Question: Which state is mentioned in the document?
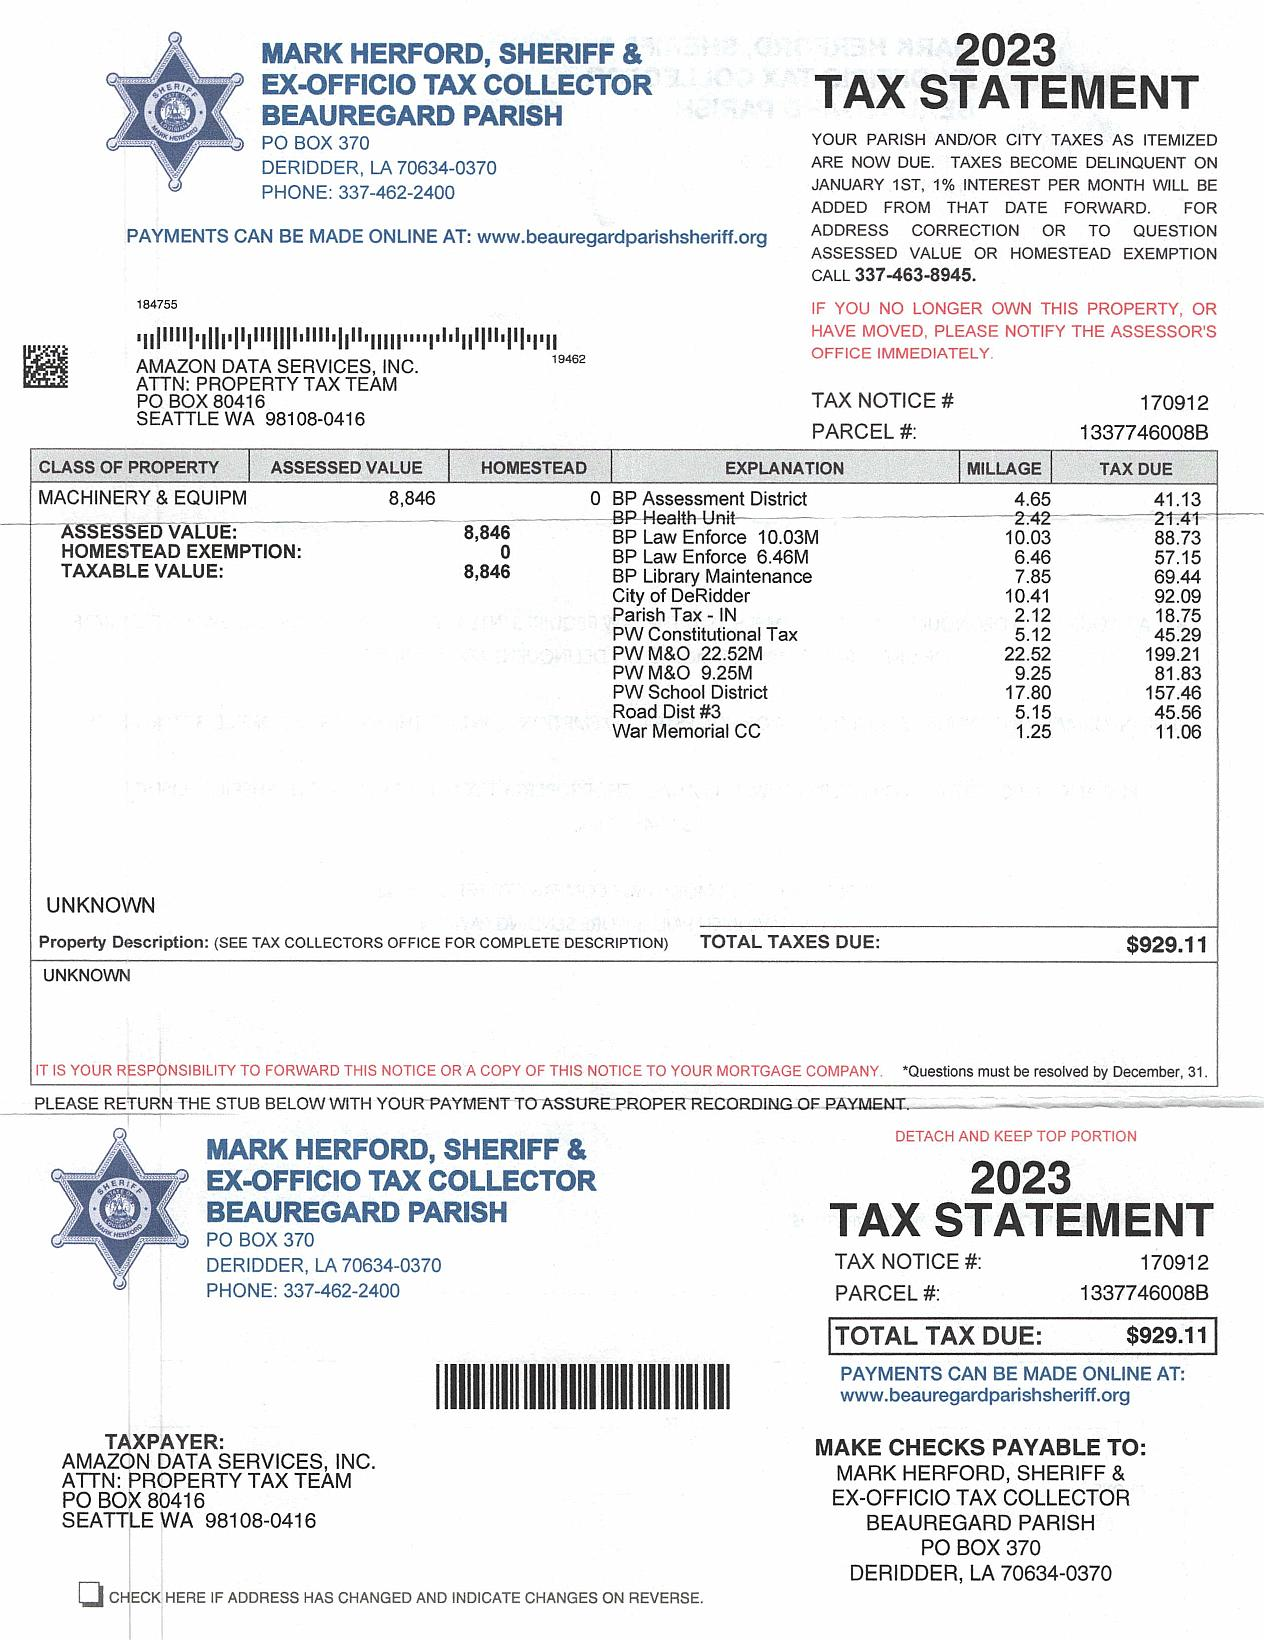
Answer: "LA"